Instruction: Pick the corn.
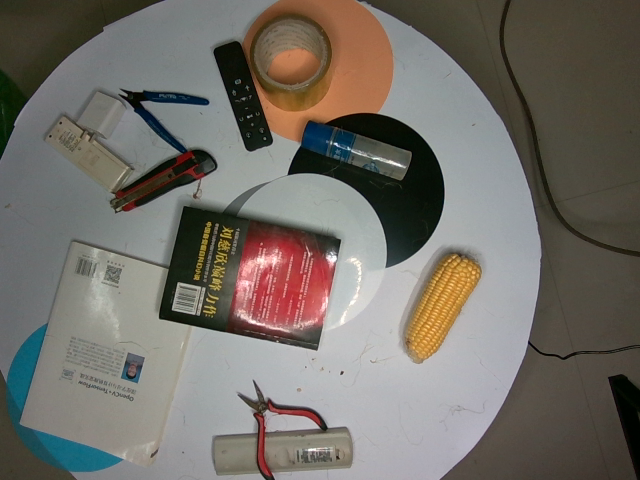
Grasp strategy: vertical